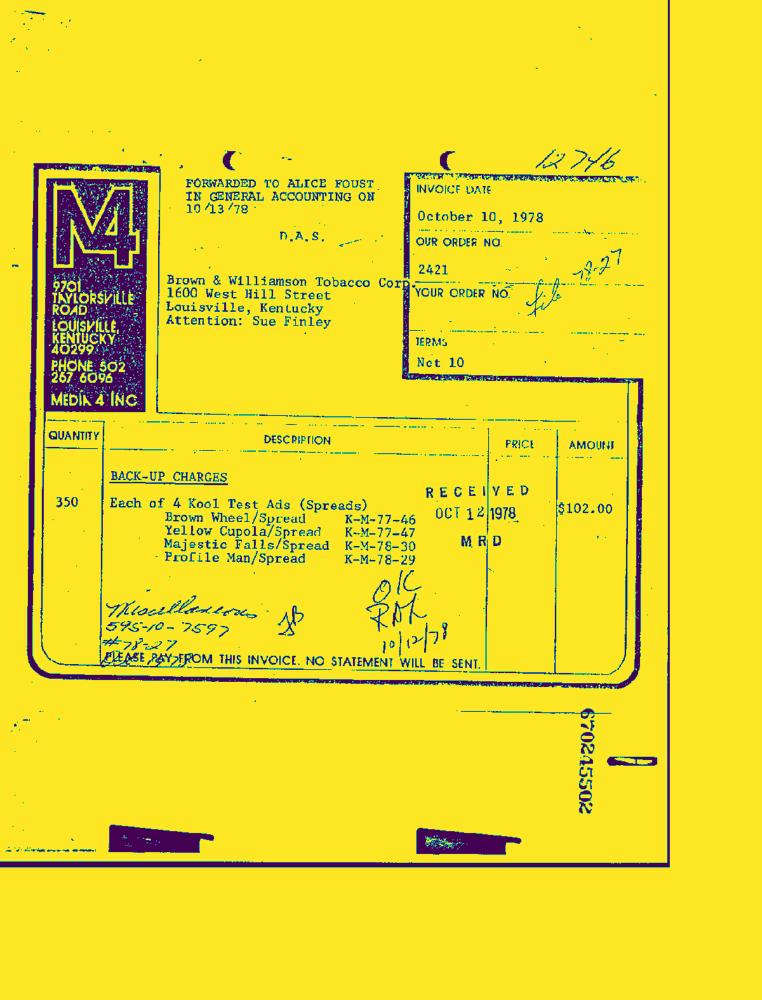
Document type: Invoice-Doc